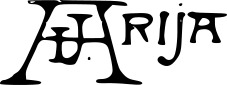
Signature of: josé arija